Question: Which state is mentioned in the document?
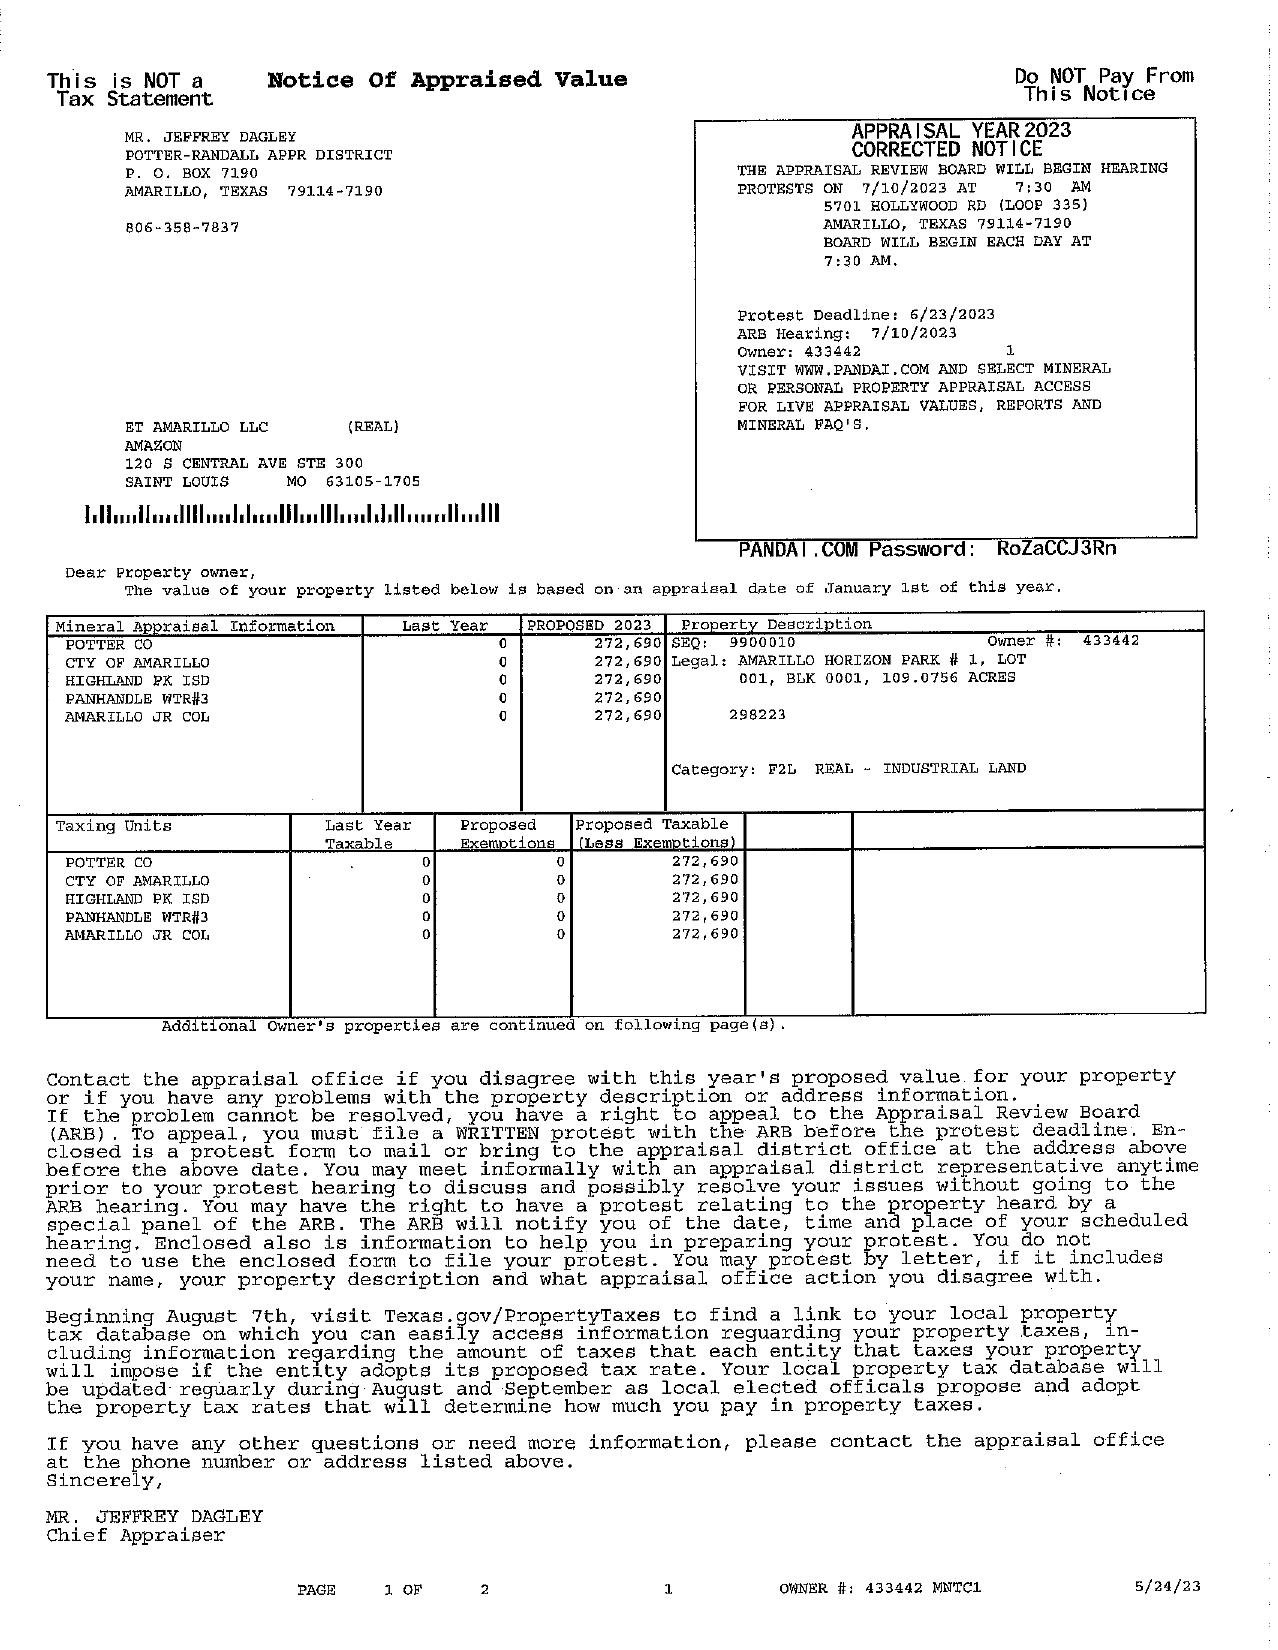
Answer: "Texas"